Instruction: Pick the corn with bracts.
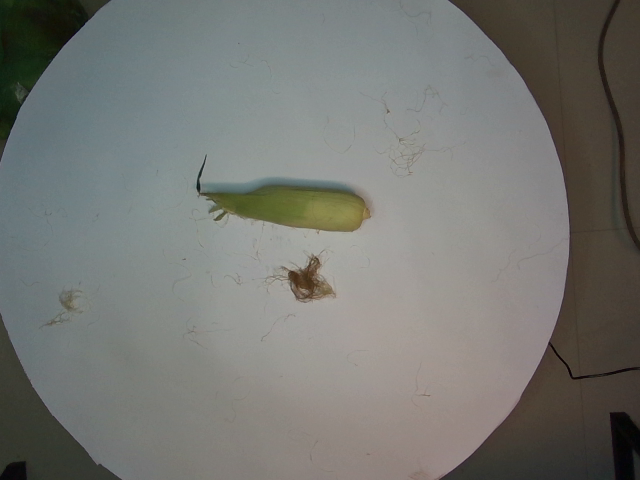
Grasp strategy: vertical